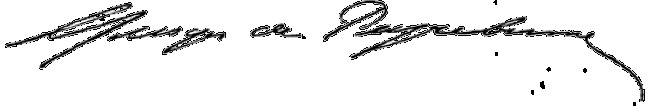
Signature of: georges de peyrebrune